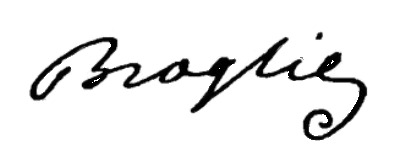
Signature of: albert 4th duc de broglie